Question: What could the diagnosis suggest?
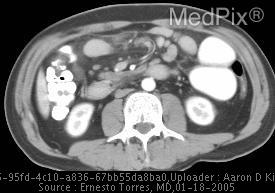
Answer: The possible diagnosis includes Lymphoma
Adenocarcinoma
Carcinoid tumor
Metastases.